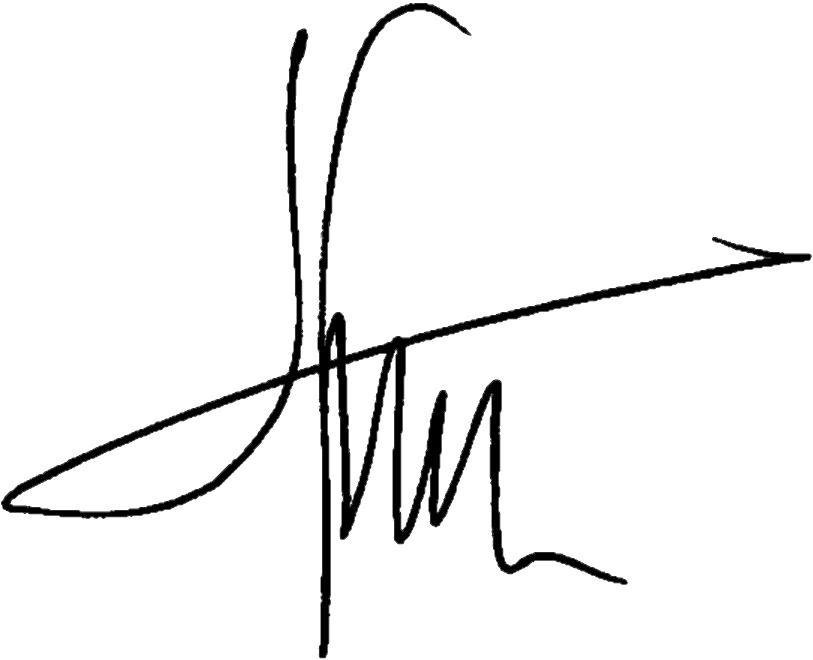
Signature of: viktor pylypyshyn